Question: Explain the disease:
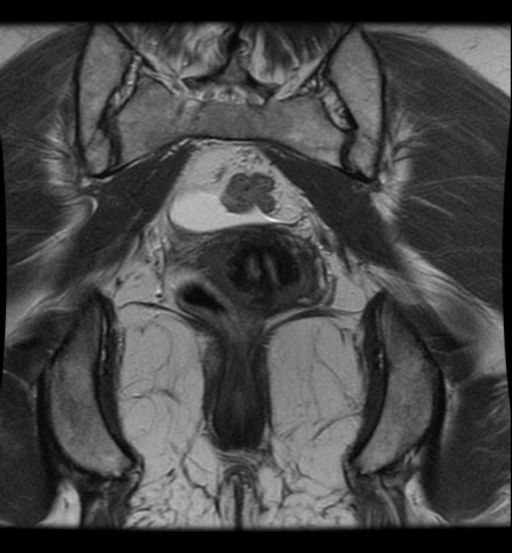
Answer: The disease is discussed as: Defects in mullerian duct development, fusion, or resorption occur in approximately 1% of women.  There are 7 classifications of these congenital uterine anomalies.  Some of these are associated with renal anomalies and/or infertility.  Class I is partial or complete absence of the uterus and/or cervix.  Class II is a unicornuate uterus which results from agenesis of one of the mullerian ducts.  This is associated with the absence of the ipsilateral kidney.  Class III is a fusion anomaly in which there us 2 separate uterus horns, cervices, and vaginas.  Bicornuate uterus (class IV) is characterized by 2 uterine horns but one cervix and vagina.  It is caused by incomplete resorption of the uterine septum.  However, the septum is composed of myometrium and often doesn't extend the entire length of the uterine cavity.  These features distinguish it from a septate uterus in which there is a fibrous septum. These patients are typically asymptomatic and no treatment is typically necessary.  Most of these women maintain their fertility.  However, there is an association between bicornuate uterus and incompetent cervix.  Class V and VI are septate uterus (high incidence of infertility) and T-shaped uterus (results from diethylstilbestrol exposure inutero), respectively.

Hysterosalpingography is often used to evaluate the uterine cavity, while US is the typical screening exam for uterine wall abnormalities.  MR is the best imaging modality to more definitively define the anatomy.  It is often able to characterize a uterine anomaly that was unclear on one of the other imaging modalities.